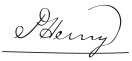
Signature of: patrick henry